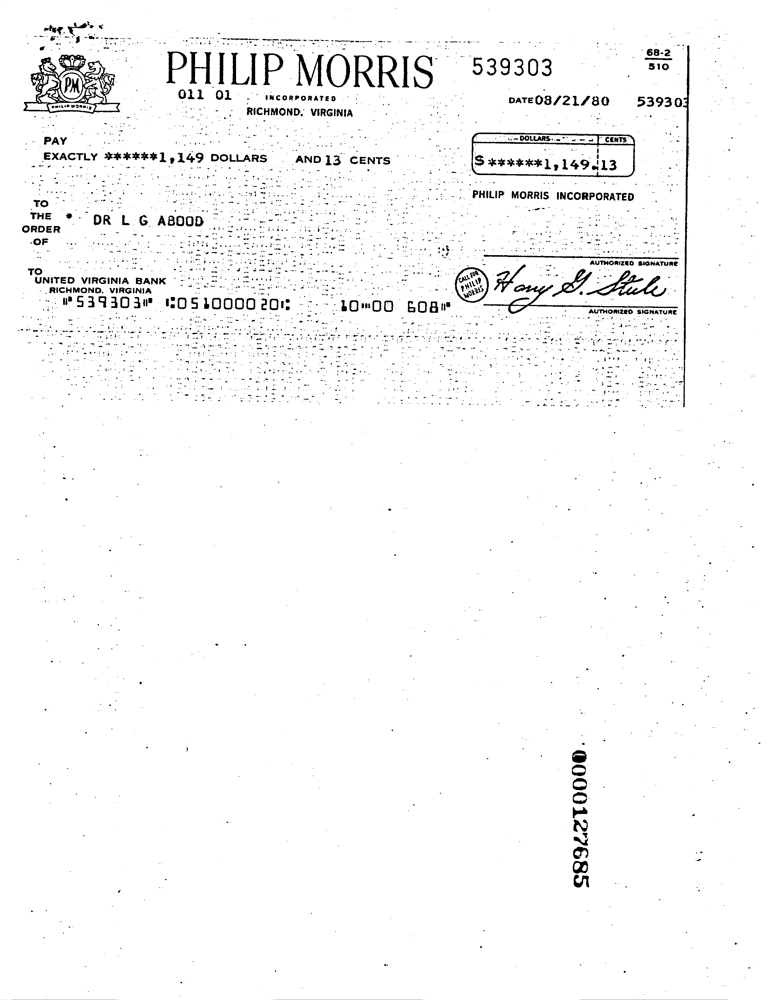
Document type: Invoice